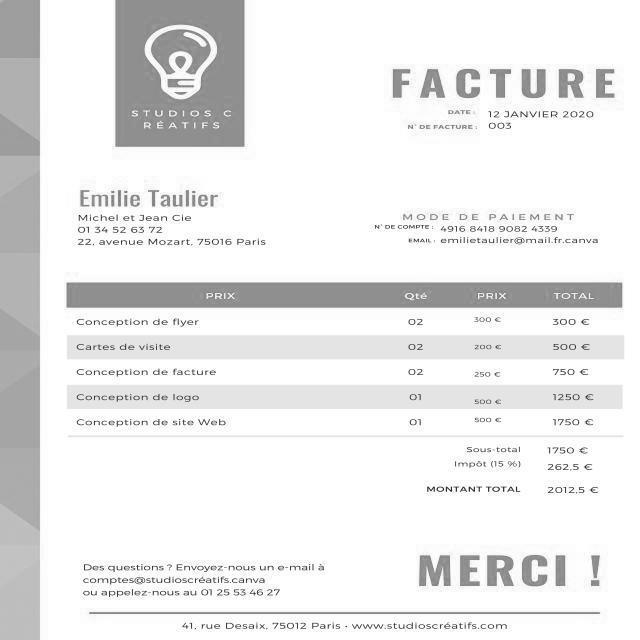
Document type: Invoice